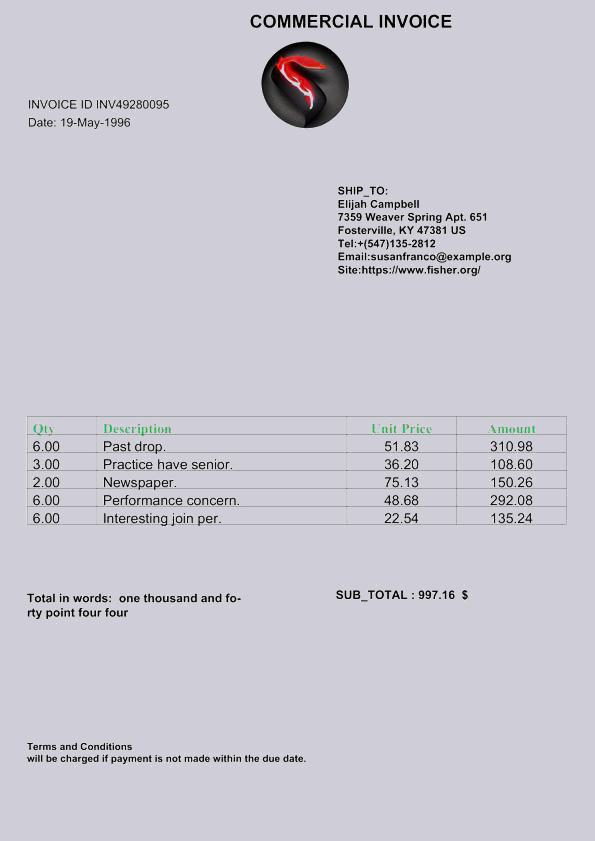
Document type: Invoice